Question: What is the suspected problem?
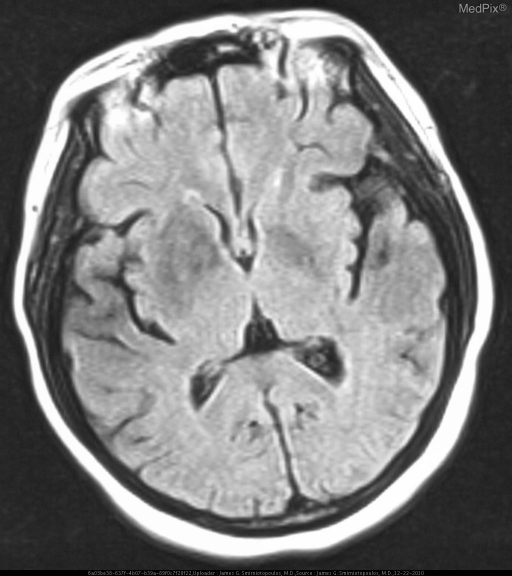
Answer: The findings suggest » CT (acute)
•  abnormal hyper-attenuation in the right basal ganglia
   (putamen and caudate head)
•  old left basal ganglia lacunar infarct
•  bilateral cerebellar wedge lesions

» MRI (subacute - 3 days)
•  T1W hyperintensity in the same region as hyper-attenuation on CT
   (putamen and caudate head)
•  T2W hypointensity in basal ganglia - putamen and caudate head. Slightly decreased signal intensity in the right basal ganglia. This is most pronounced comparing the putamen on both sides.. The patient might have a history of This previously healthy 50 y.o. woman presents with the acute onset of left sided hemichorea..